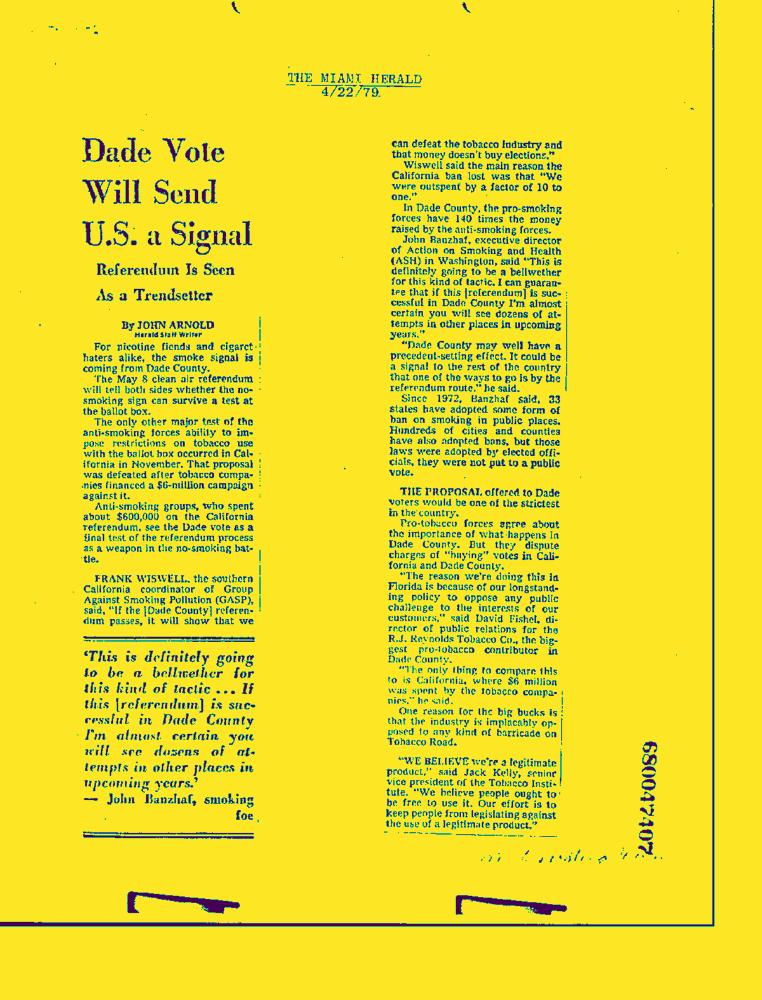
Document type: News-Article